Question: What is the assessed value of the property as noted in the document?
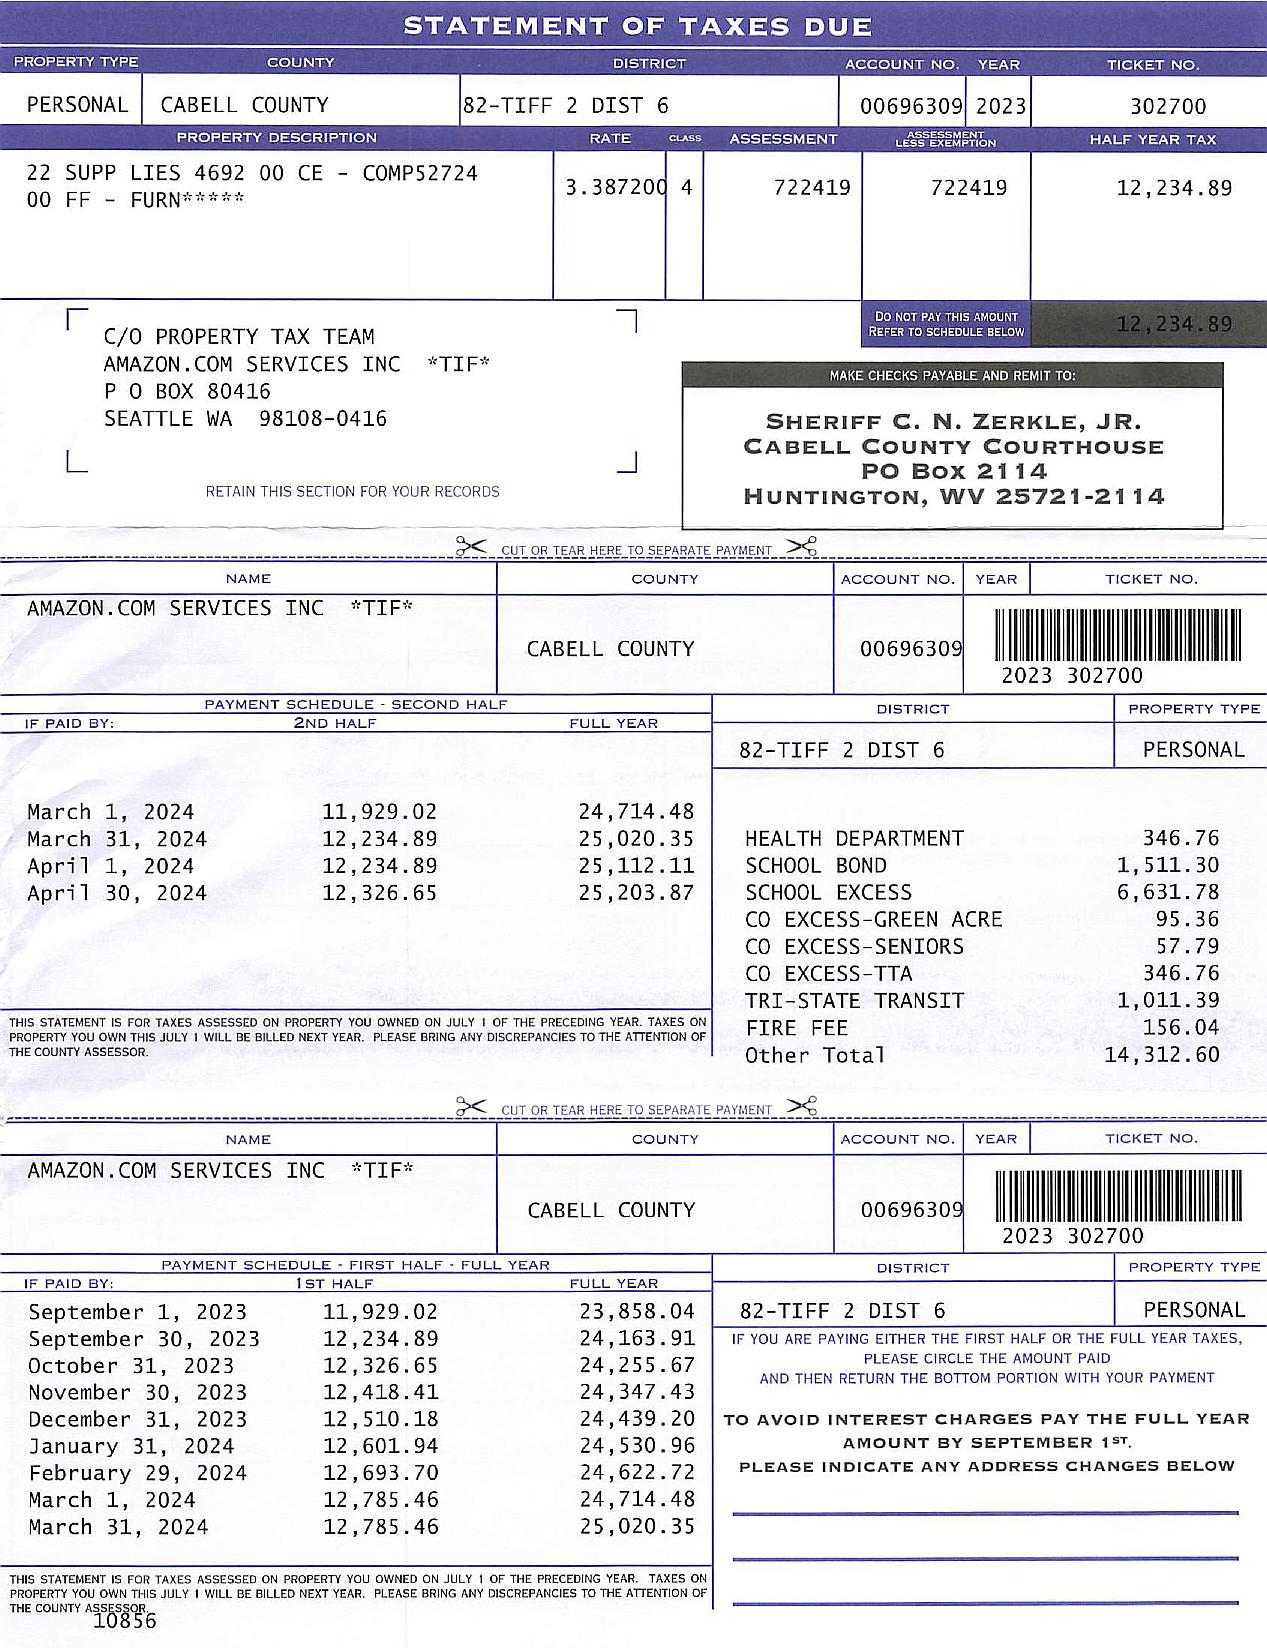
Answer: "722419"